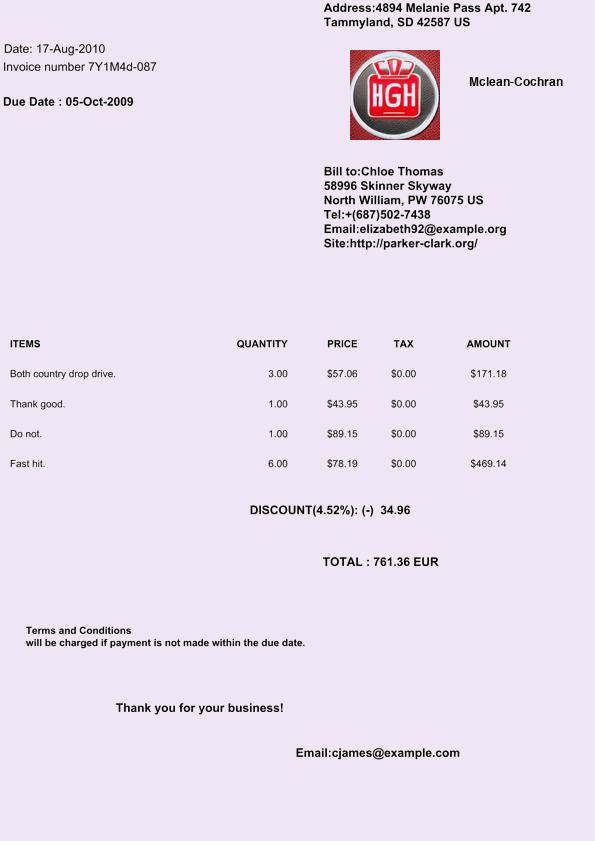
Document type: Invoice